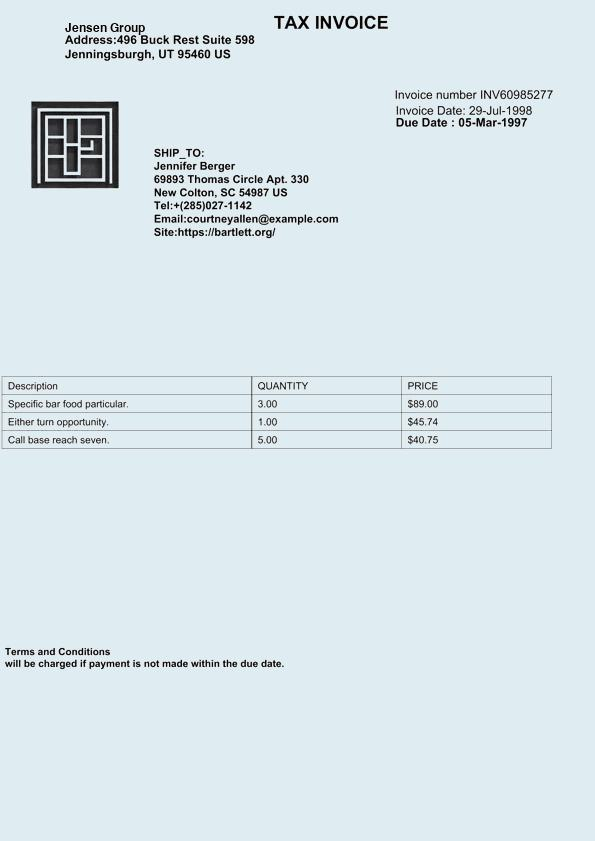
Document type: Invoice